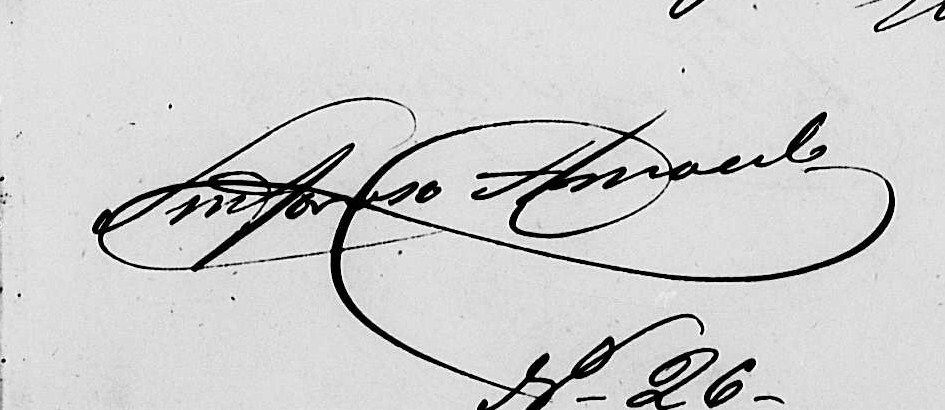
Signature of: sinforoso amoedo